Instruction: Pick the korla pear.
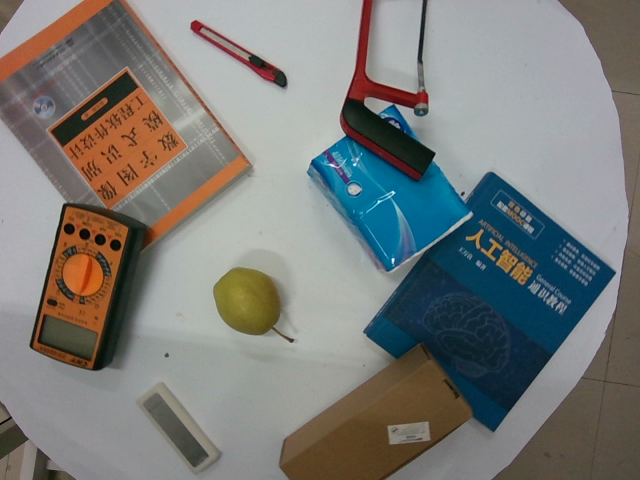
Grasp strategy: vertical